Question: What is the appraised value of the property as recorded in the document?
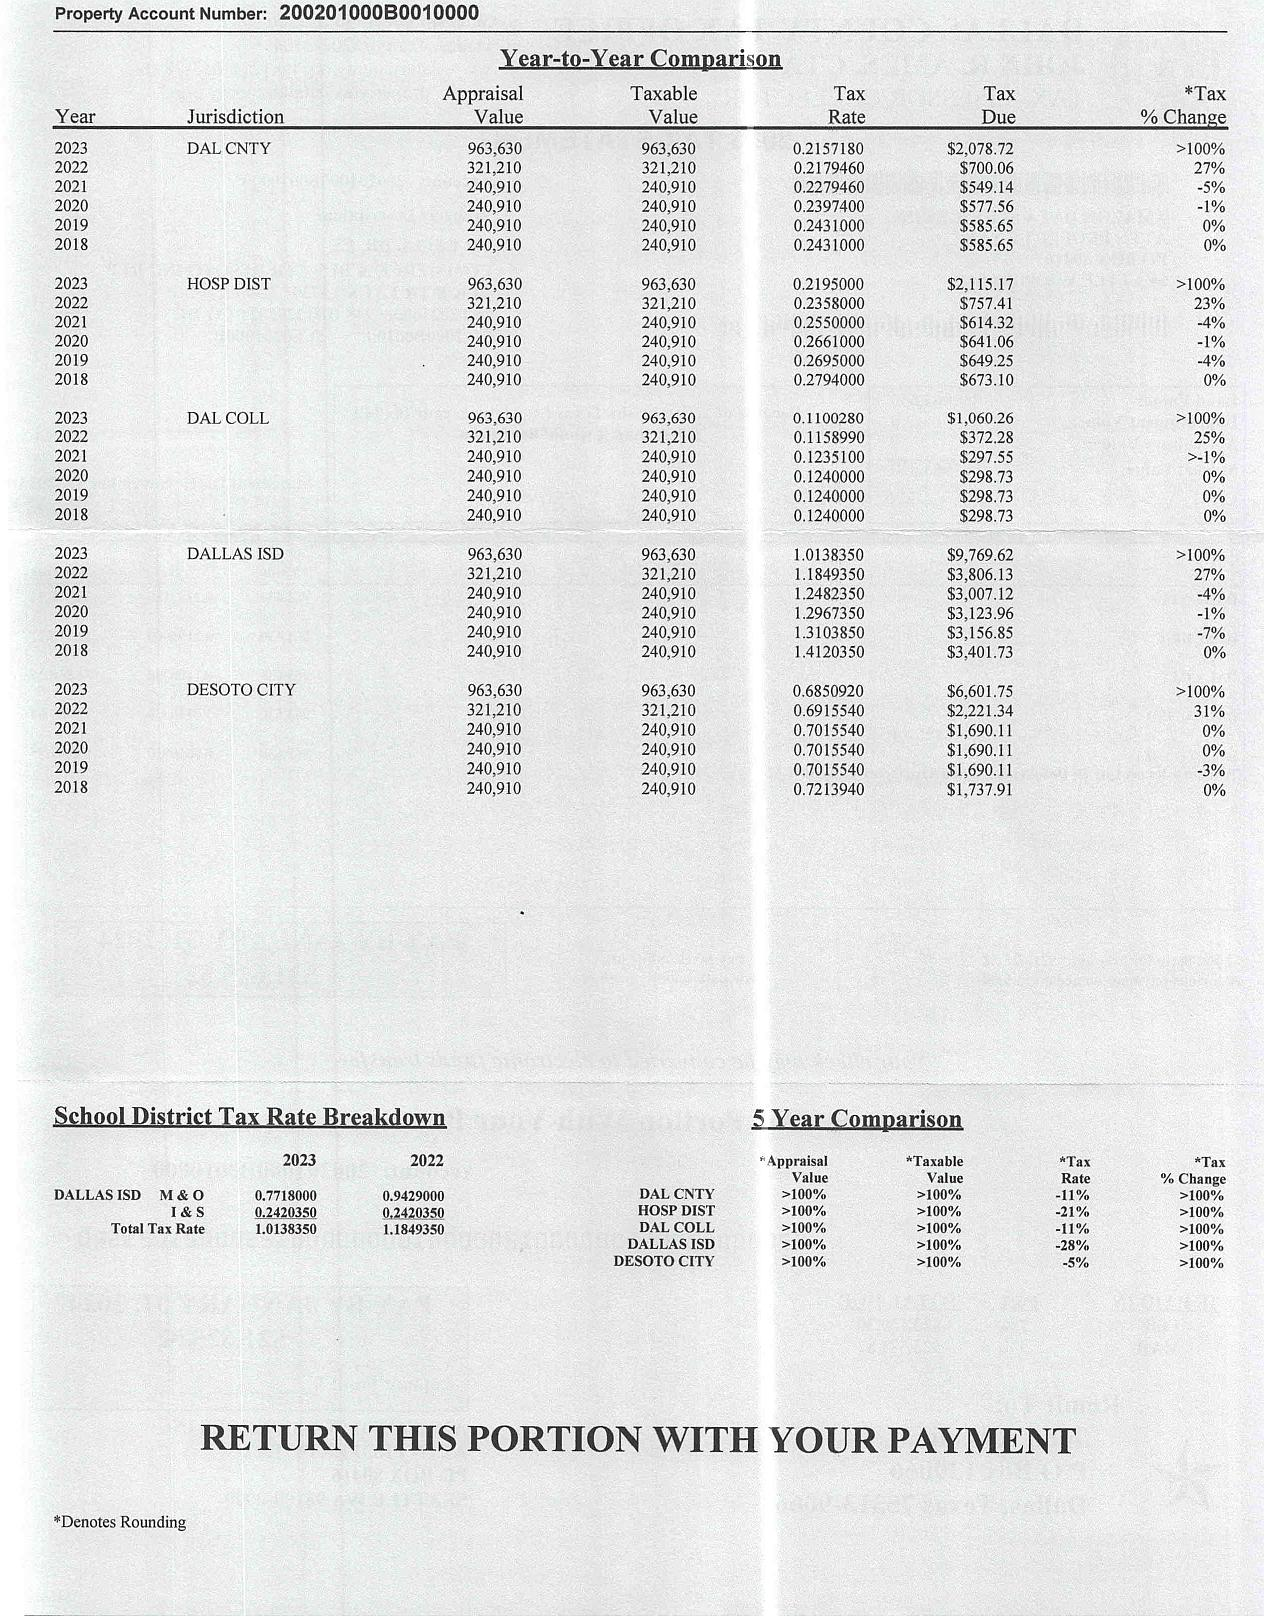
Answer: "963,630"